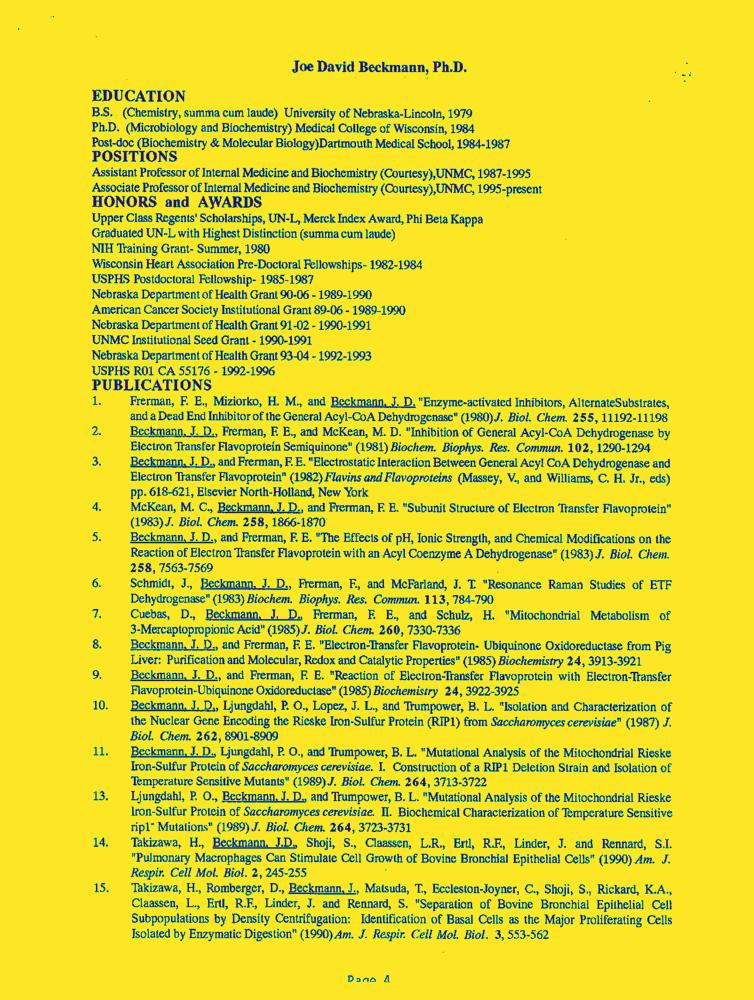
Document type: Resume-Doc